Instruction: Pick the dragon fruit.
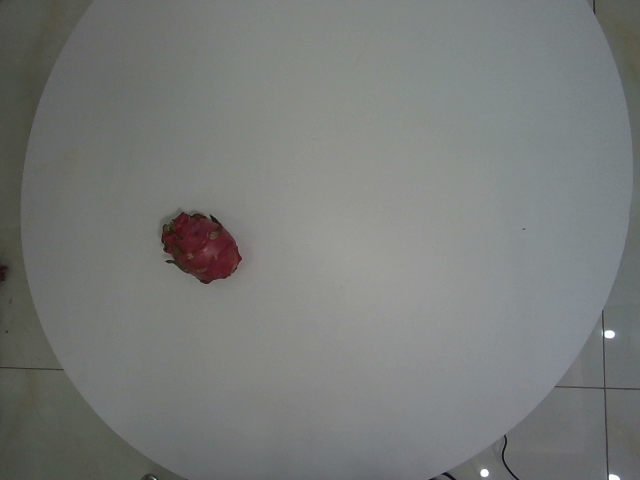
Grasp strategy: vertical